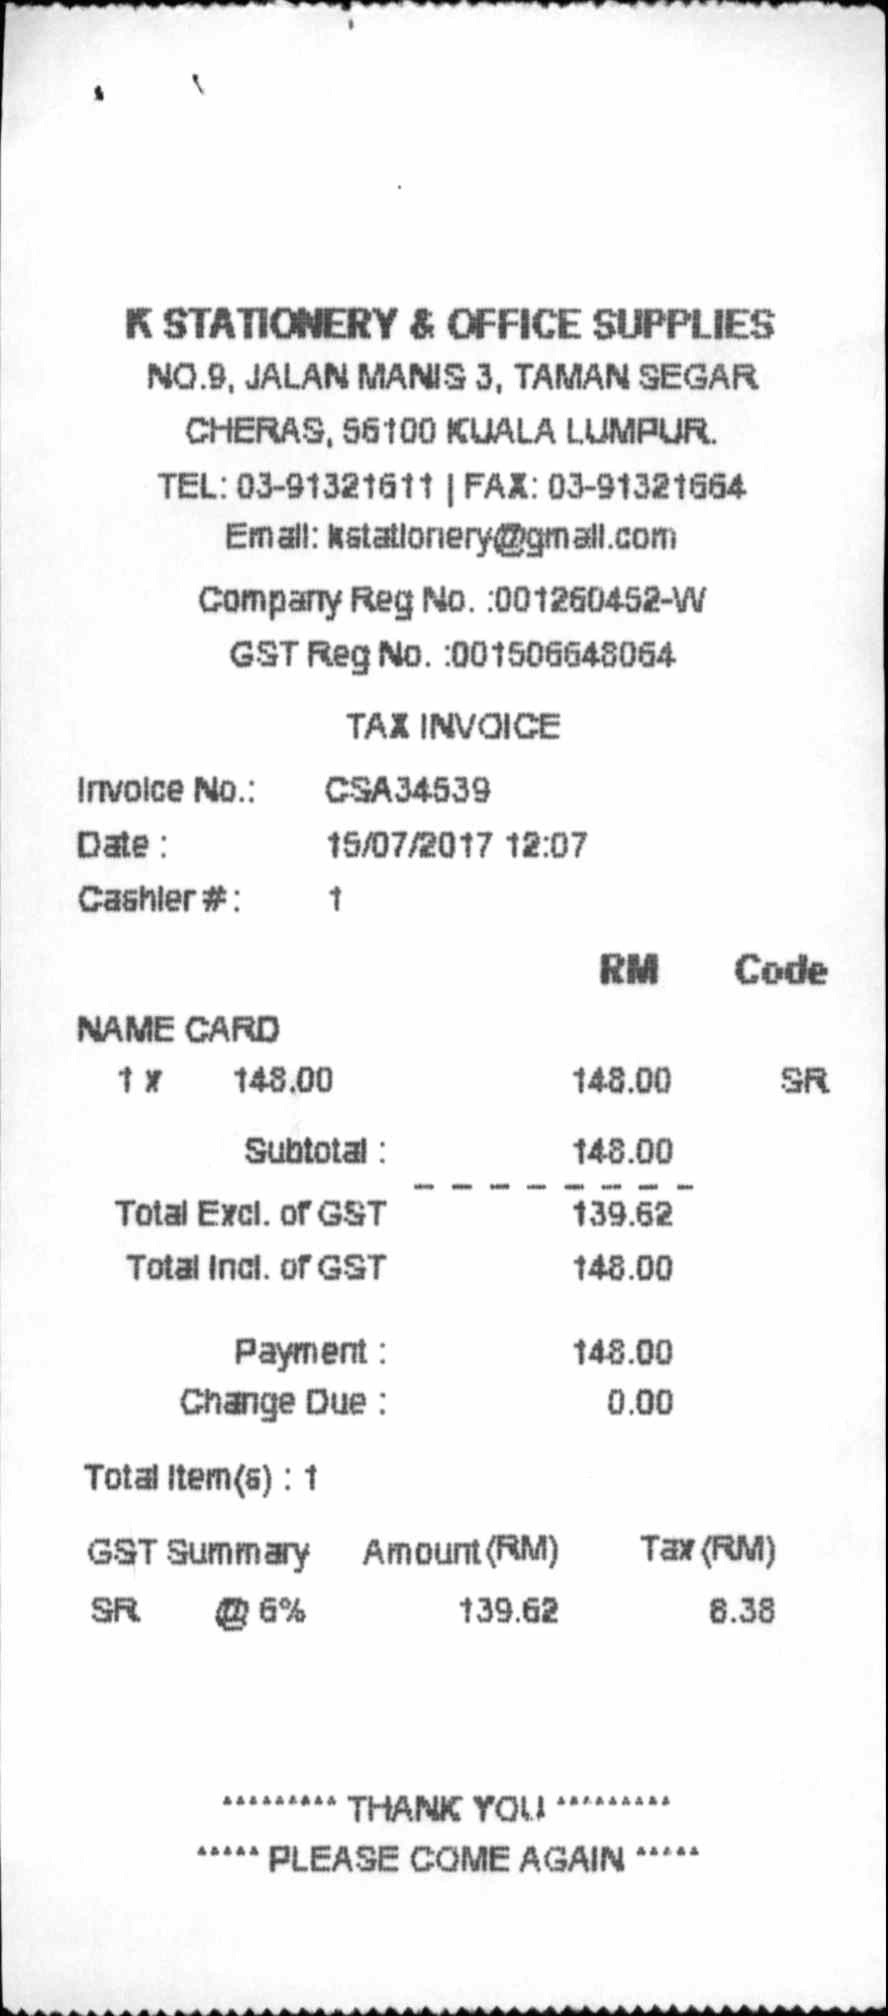
K STATIONERY & OFFICE SUPPLIES
NO.9, JALAN MANIS 3, TAMAN SEGAR
CHERAS, 56100 KUALA LUMPUR.
TEL: 03-91321611 | FAX: 03-91321664
EMAIL: KSTATIONERY@GMAIL.COM
COMPANY REG NO.:001260452-W
GST REG NO.:001506648064
TAX INVOICE
INVOICE NO.:
DATE :
CASHLER#:
RM
CODE
NAME CARD
1 X
148.00
148.00
SR
SUBTOTAL :
148.00
TOTAL EXCL. OF GST
139.62
TOTAL INCL. OF GST
148.00
PAYMENT :
148.00
CHANGE DUE :
0.00
TOTAL ITEM(S) : 1
GST SUMMARY
AMOUNT(RM)
TAX(RM)
SR
@ 6%
139.62
8.38
THANK YOU
PLEASE COME AGAIN
CSA34539
15/07/2017 12:07
1